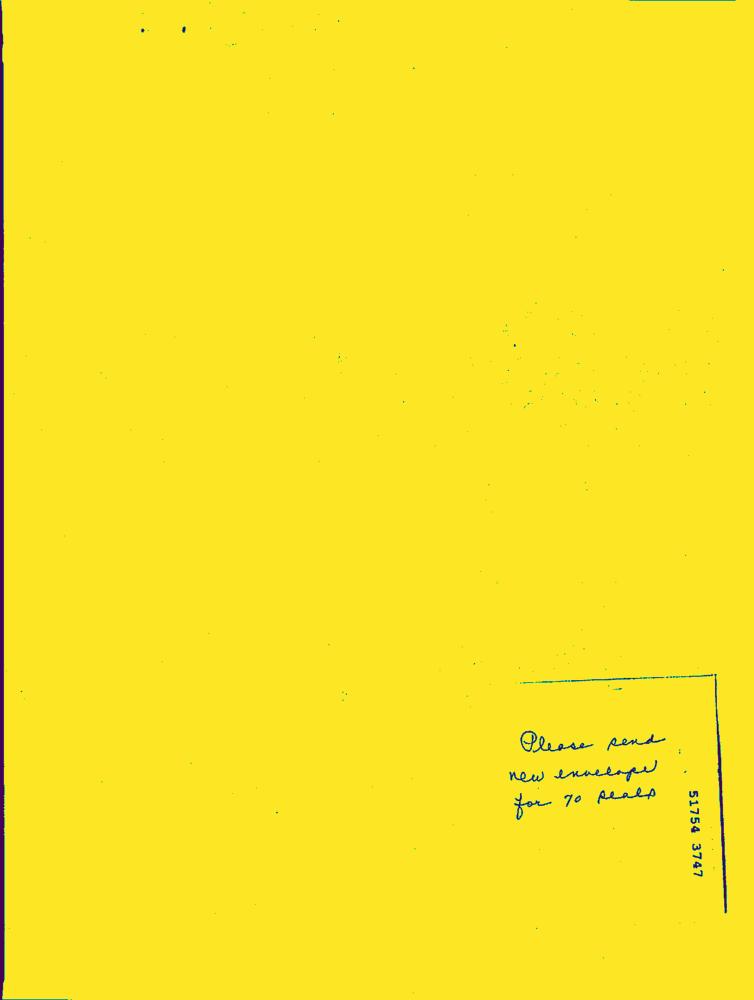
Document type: Hand-Written